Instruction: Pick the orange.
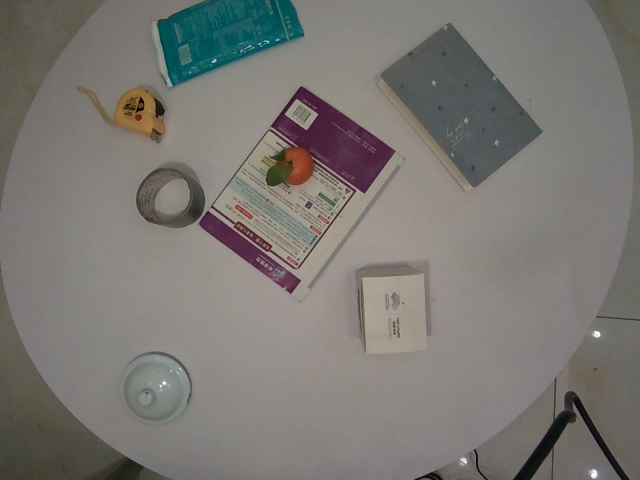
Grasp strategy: vertical